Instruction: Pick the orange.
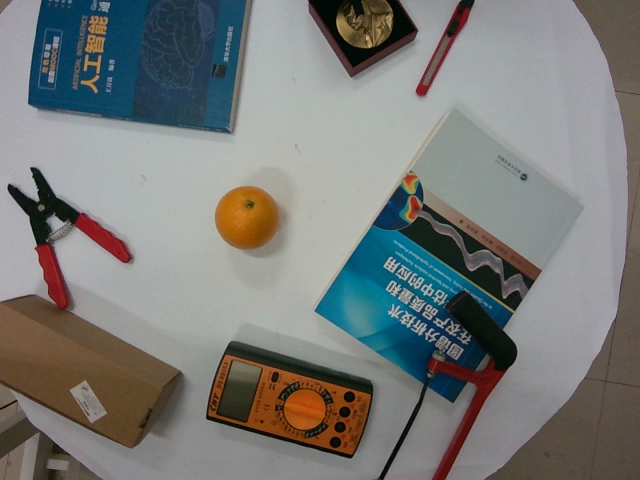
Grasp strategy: vertical